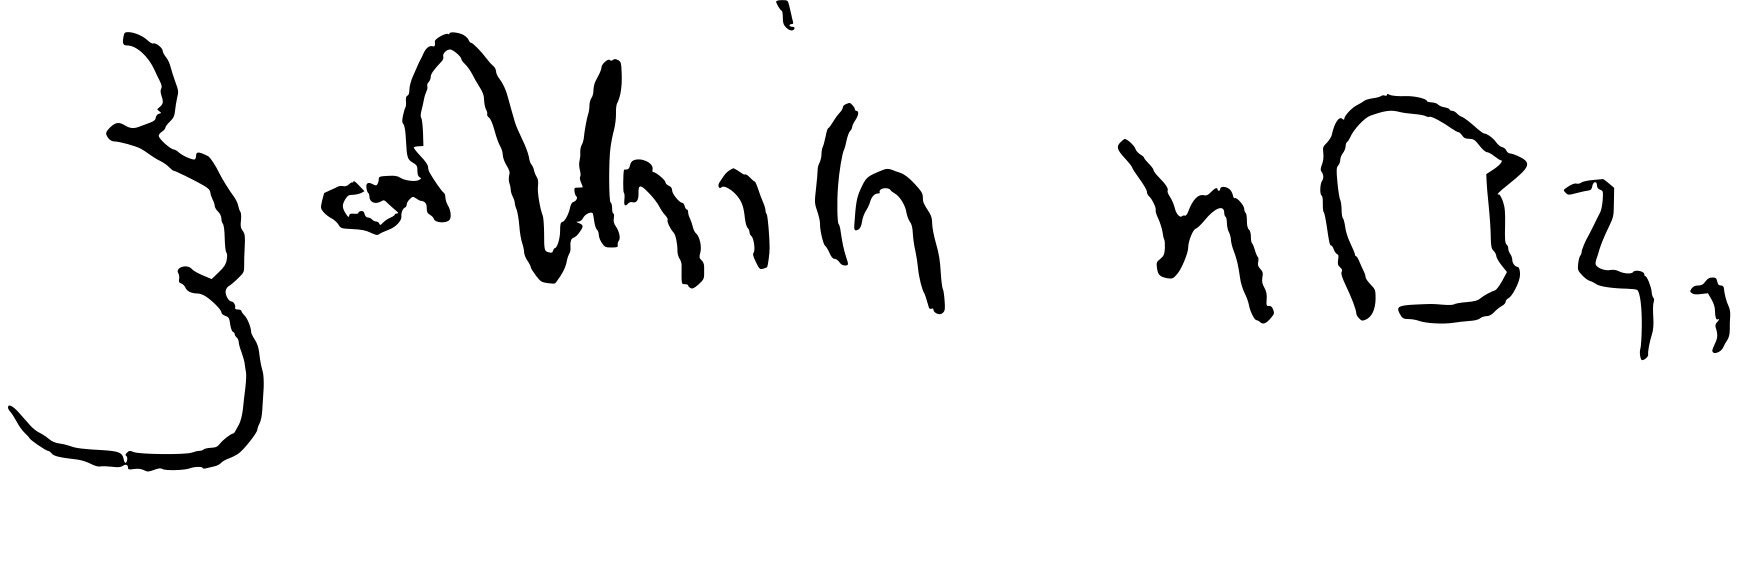
Signature of: chunilal madia